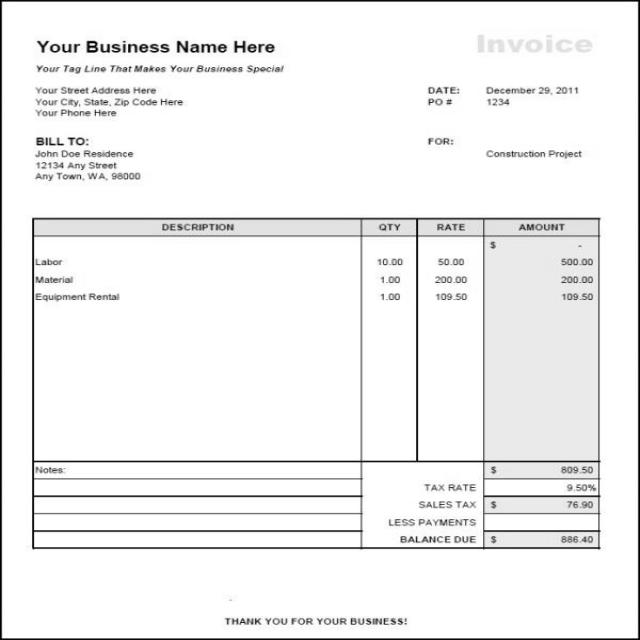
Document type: Invoice